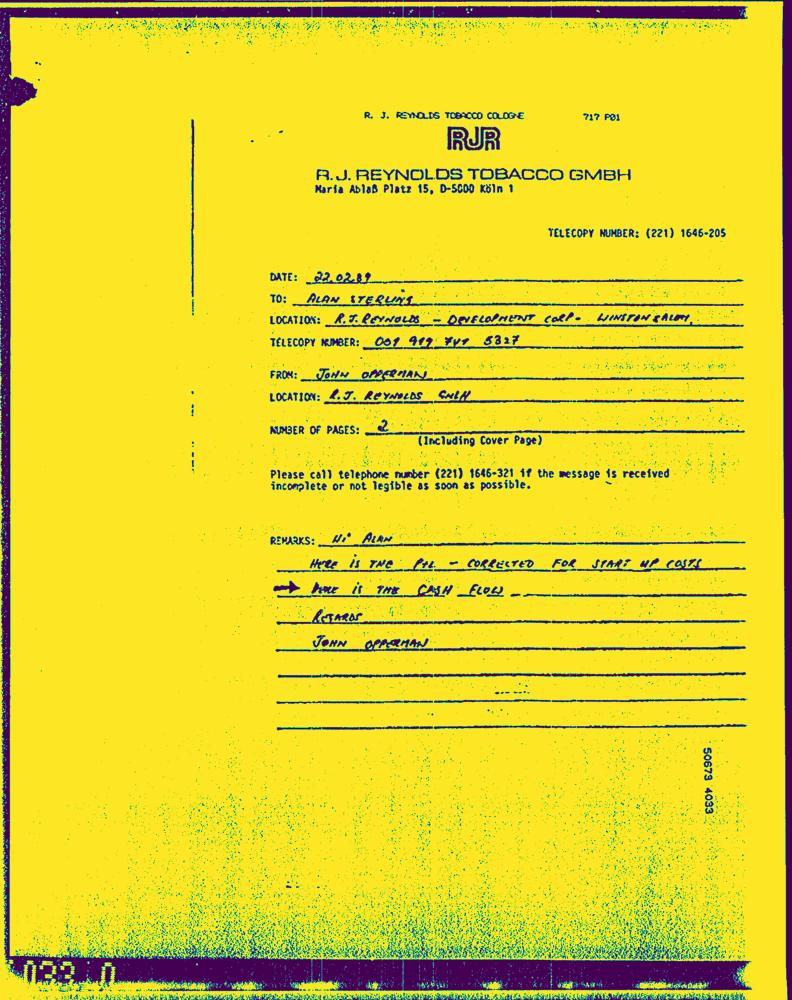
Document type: Hand-Written